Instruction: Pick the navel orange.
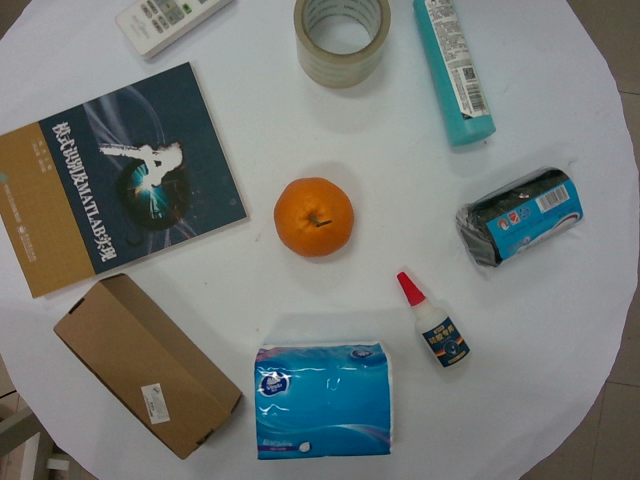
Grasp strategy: vertical